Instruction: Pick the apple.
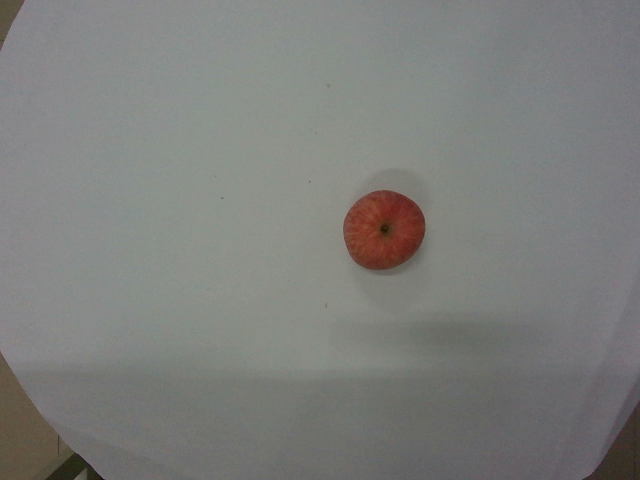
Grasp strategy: vertical